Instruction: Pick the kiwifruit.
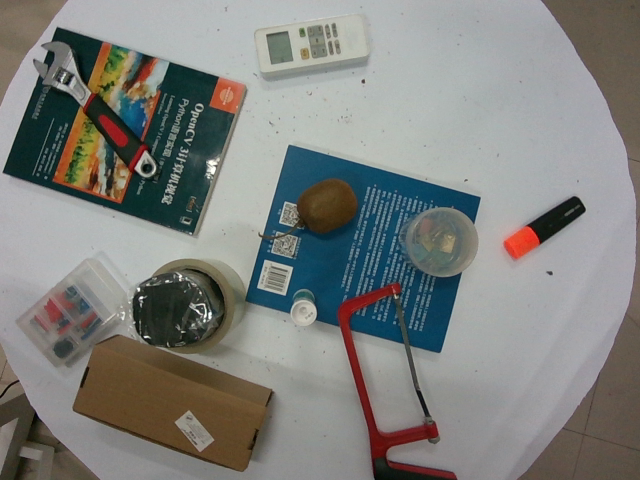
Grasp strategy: vertical